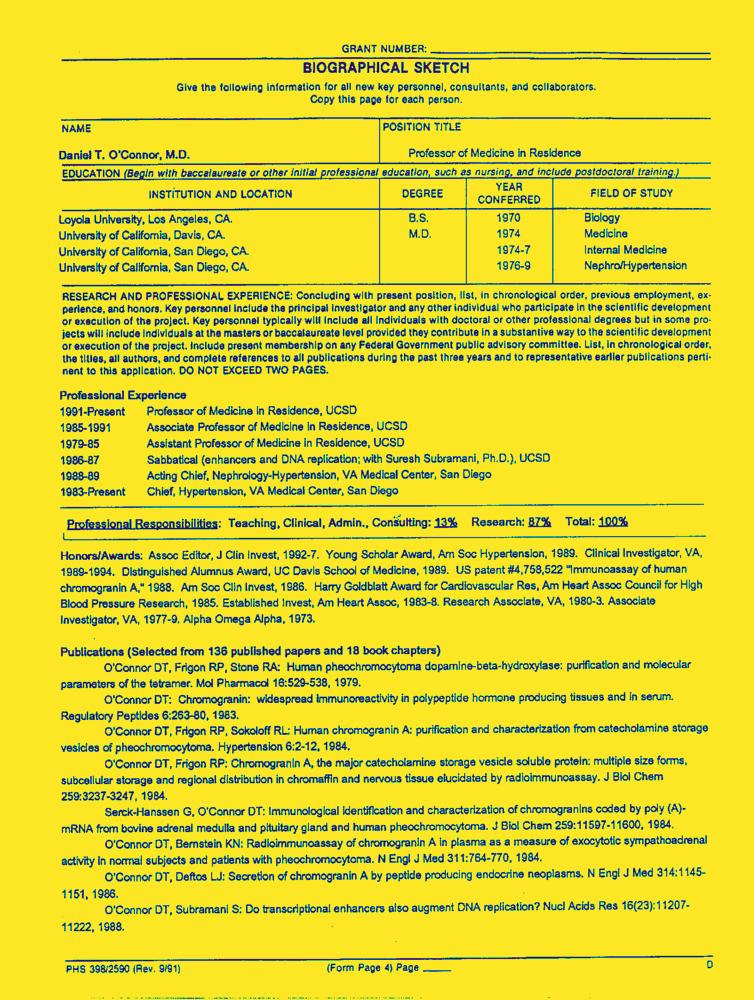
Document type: Resume-Doc